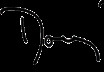
Signature of: doug parker